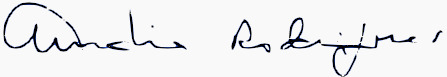
Signature of: amália rodrigues